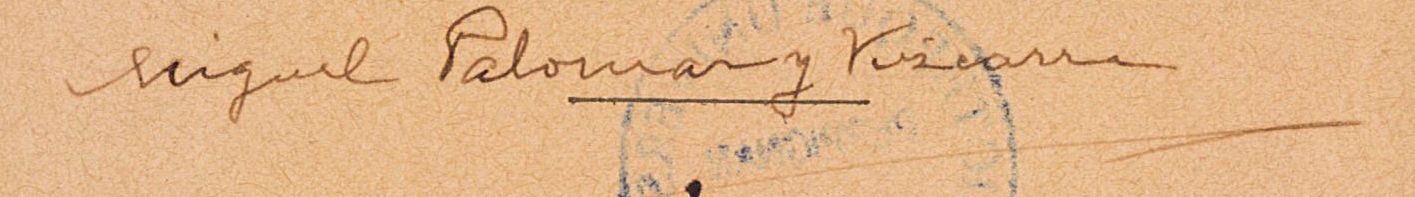
Signature of: miguel palomar y vizcarra